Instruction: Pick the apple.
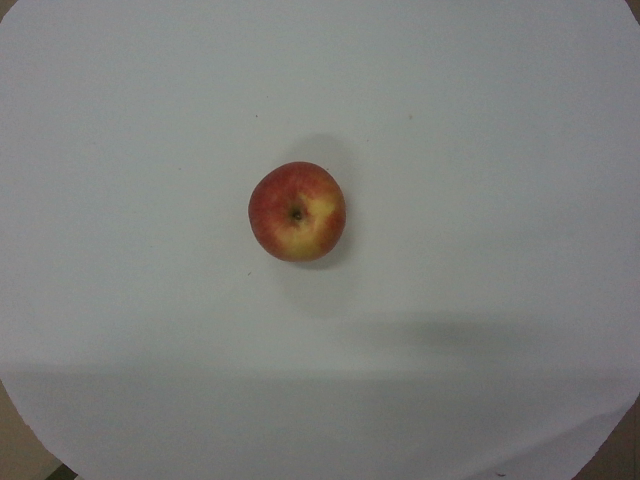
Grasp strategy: vertical